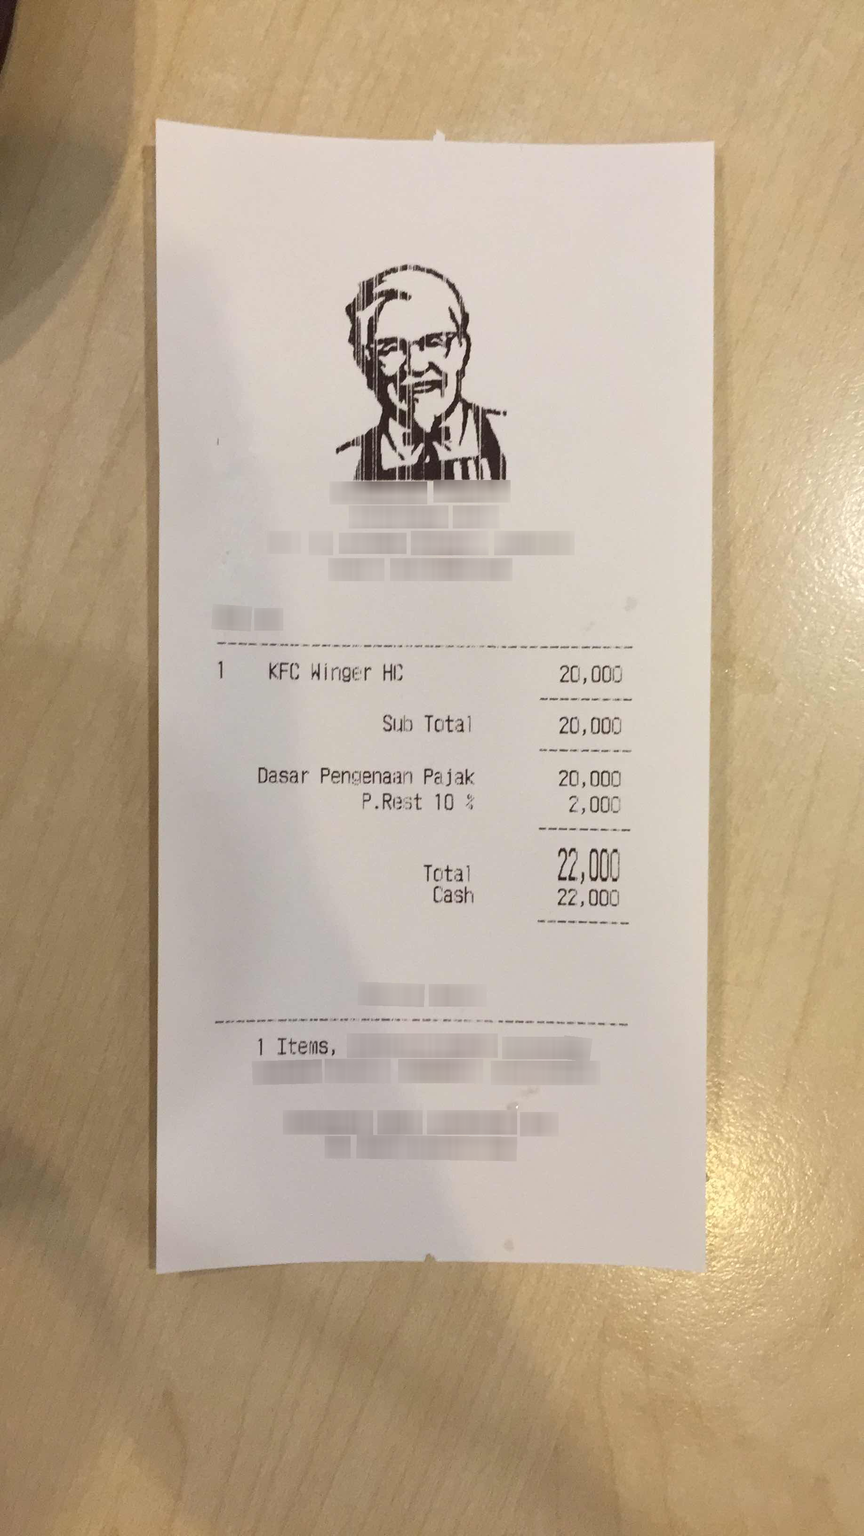
Extraction:
receipt: line_items: name: KFC Winger HC
price: 20,000
qty: 1
subtotal: 20,000, 20,000
tax: 2,000
total: 22,000